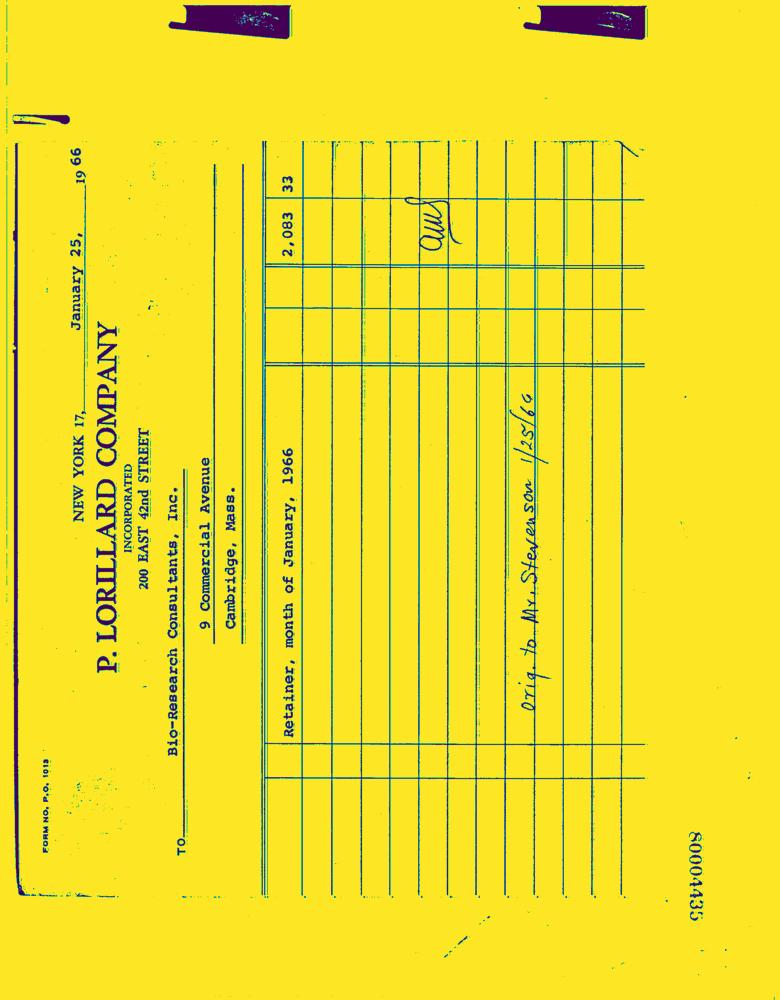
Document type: Invoice-Doc